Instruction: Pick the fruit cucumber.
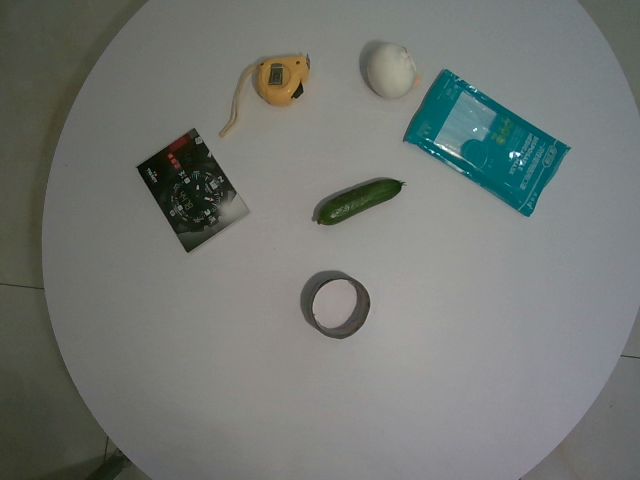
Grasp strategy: vertical